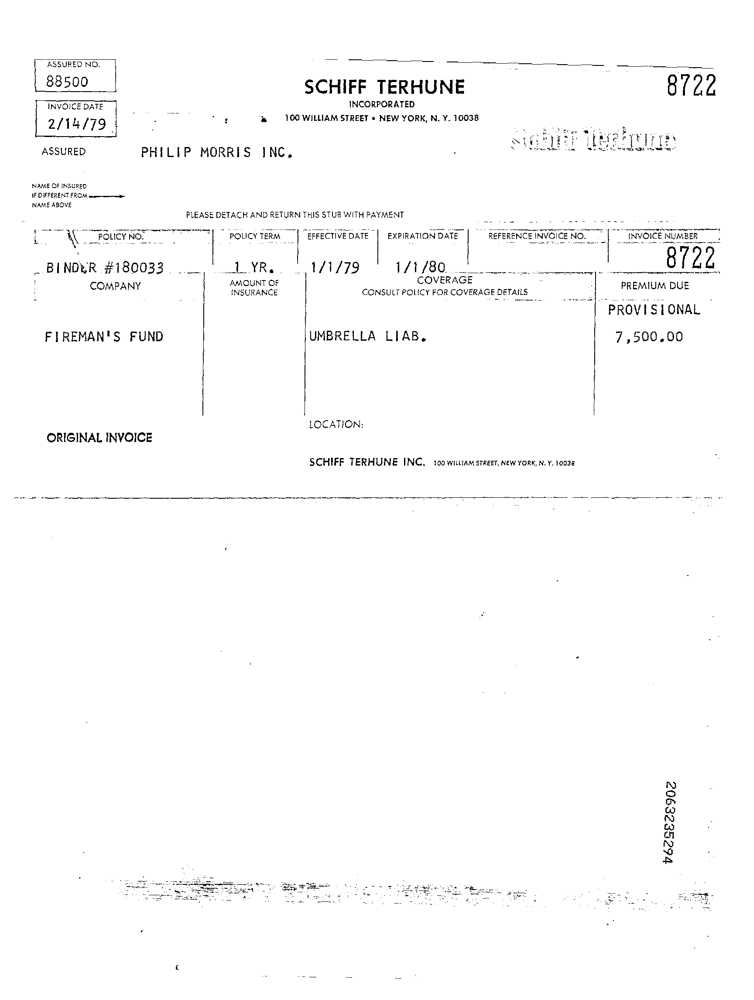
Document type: Invoice